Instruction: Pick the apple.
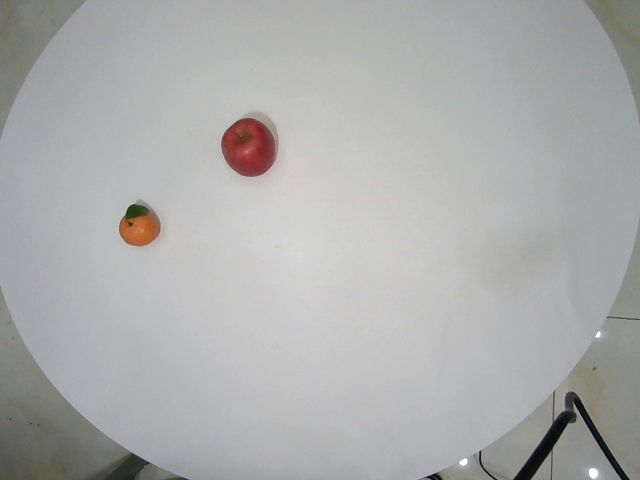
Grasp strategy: vertical